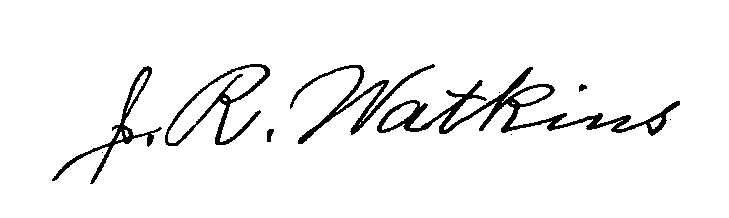
Signature of: joseph ray watkins